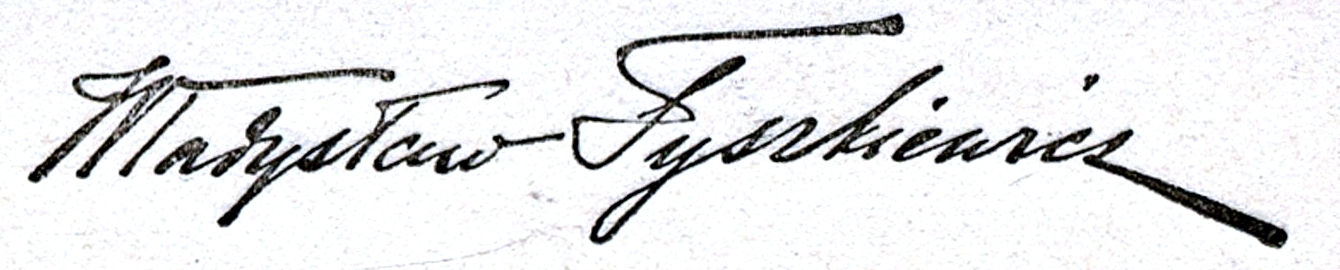
Signature of: władysław tyszkiewicz